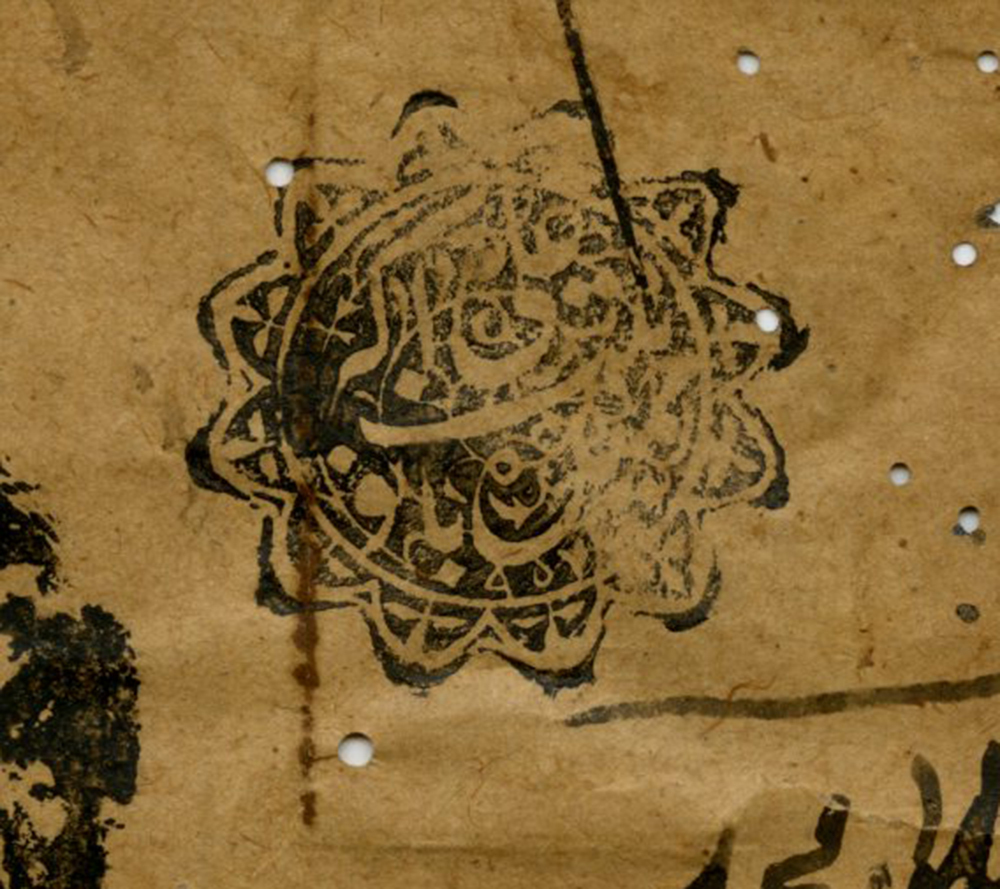
Signature of: hamida banu begum